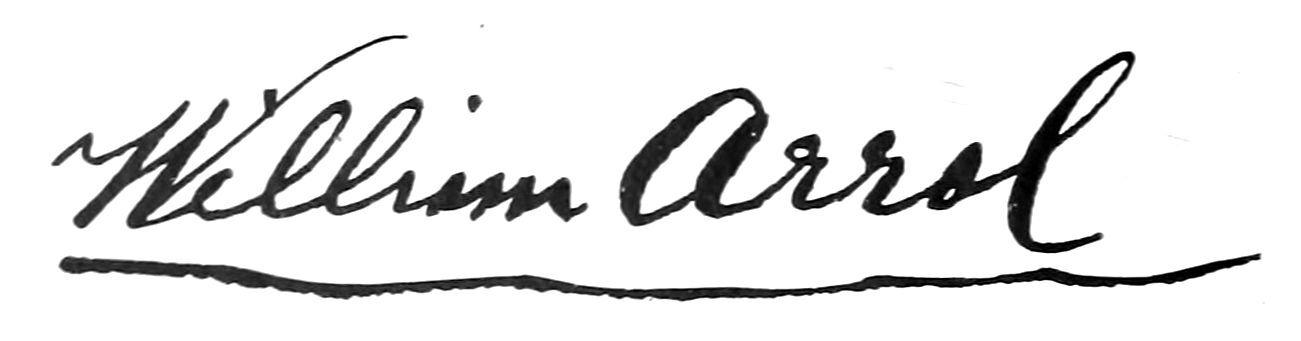
Signature of: william arrol